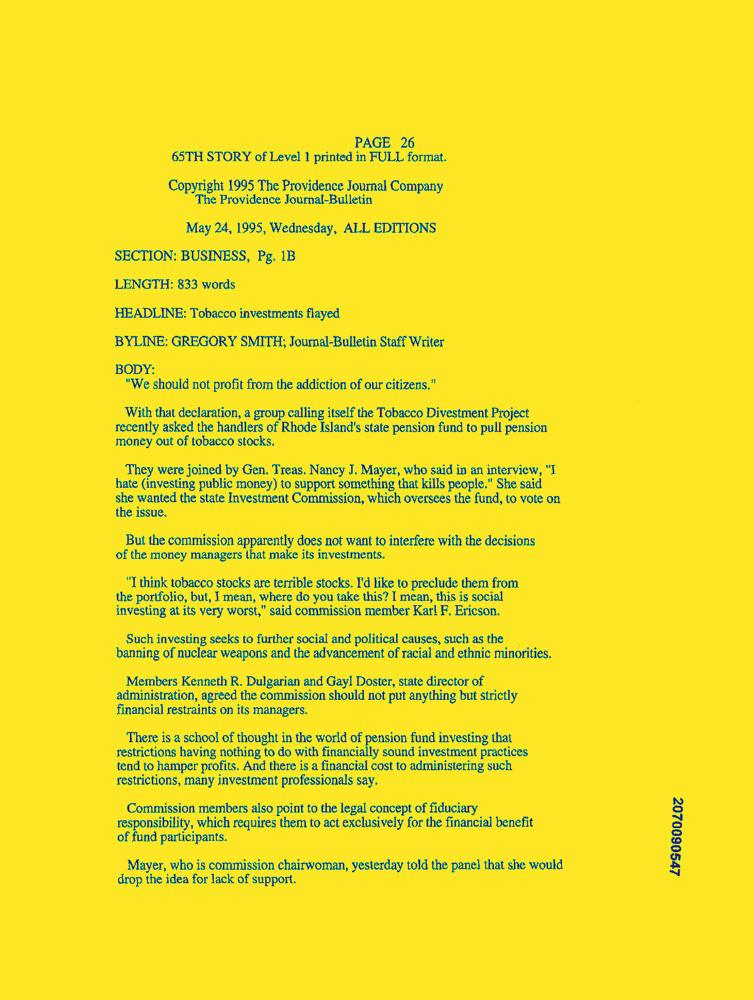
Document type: News-Article